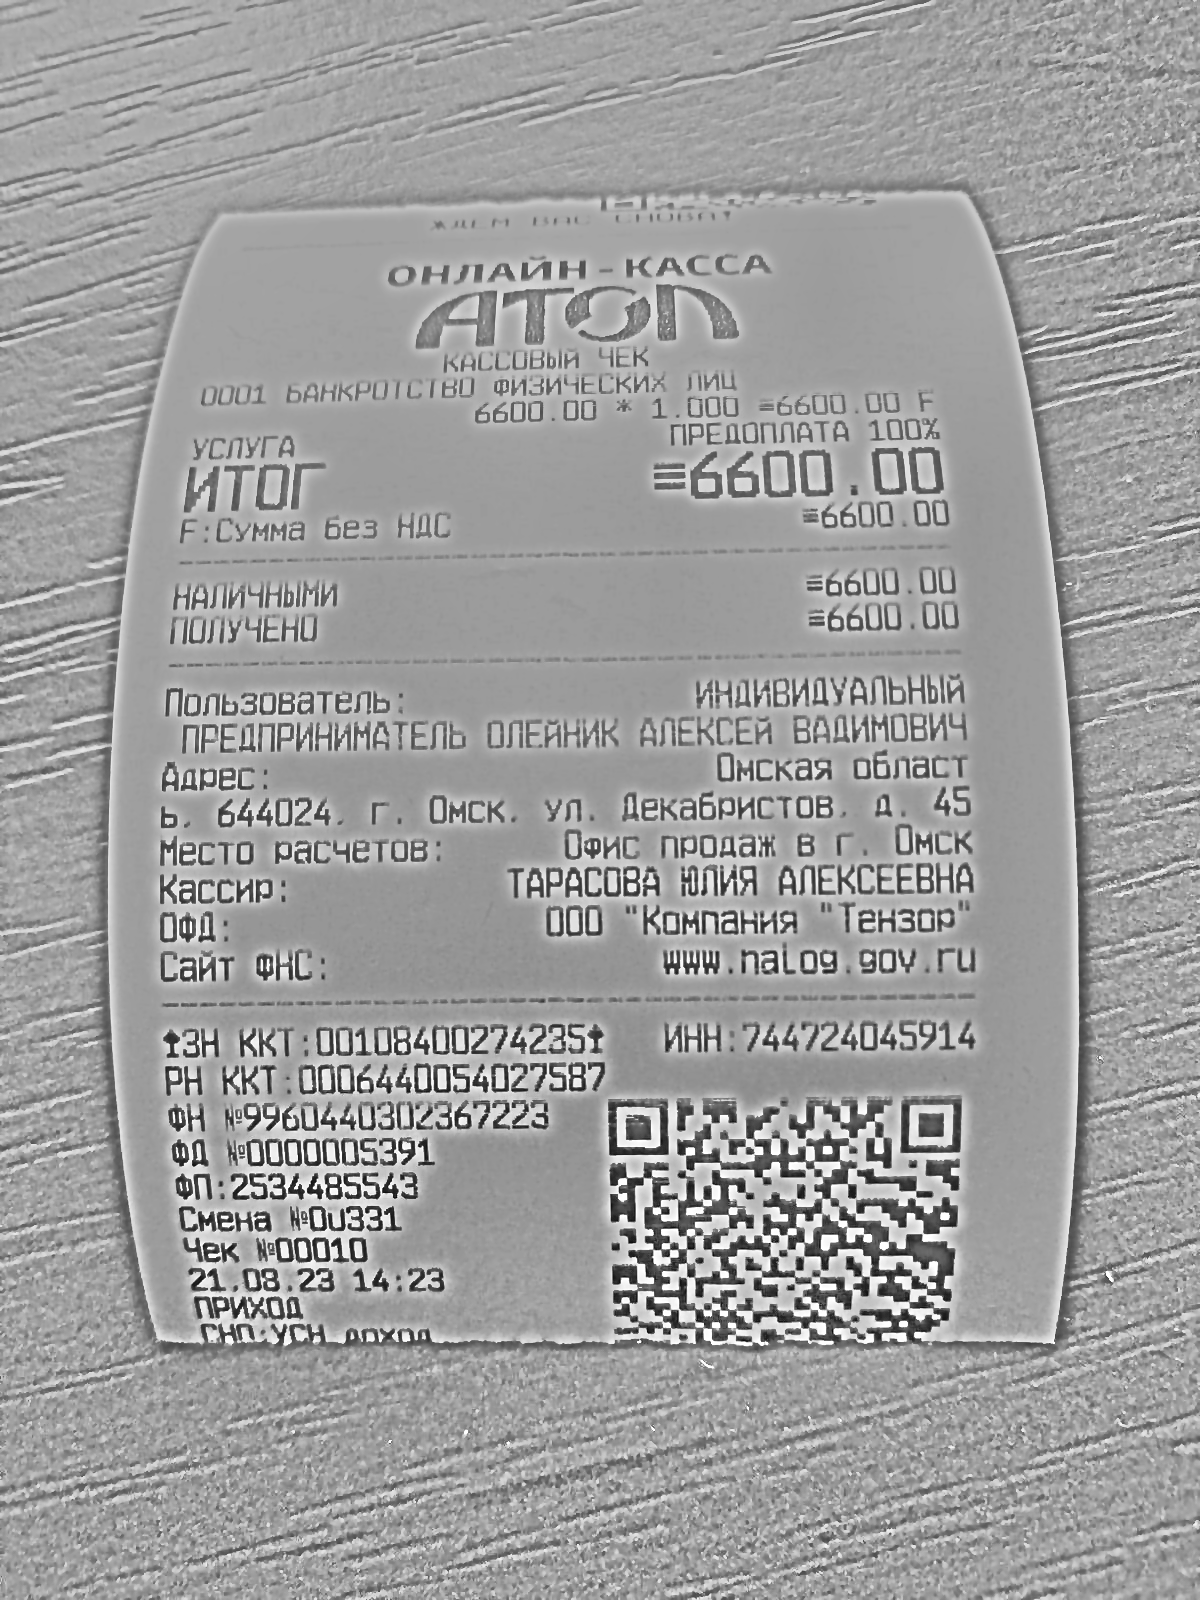
Продавец: ИНДИВИДУАЛЬНЫЙ ПРЕДПРИНИМАТЕЛЬ ОЛЕЙНИК АЛЕКСЕЙ ВАДИМОВИЧ
ИНН: 744724045914
Дата: 21.08.23
Товары: 0001 БАНКРОТСТВО ФИЗИЧЕСКИХ ЛИЦ
Количество: 1.000
Цена: 6600.00
Сумма: 6600.00
Итого: 6600.00